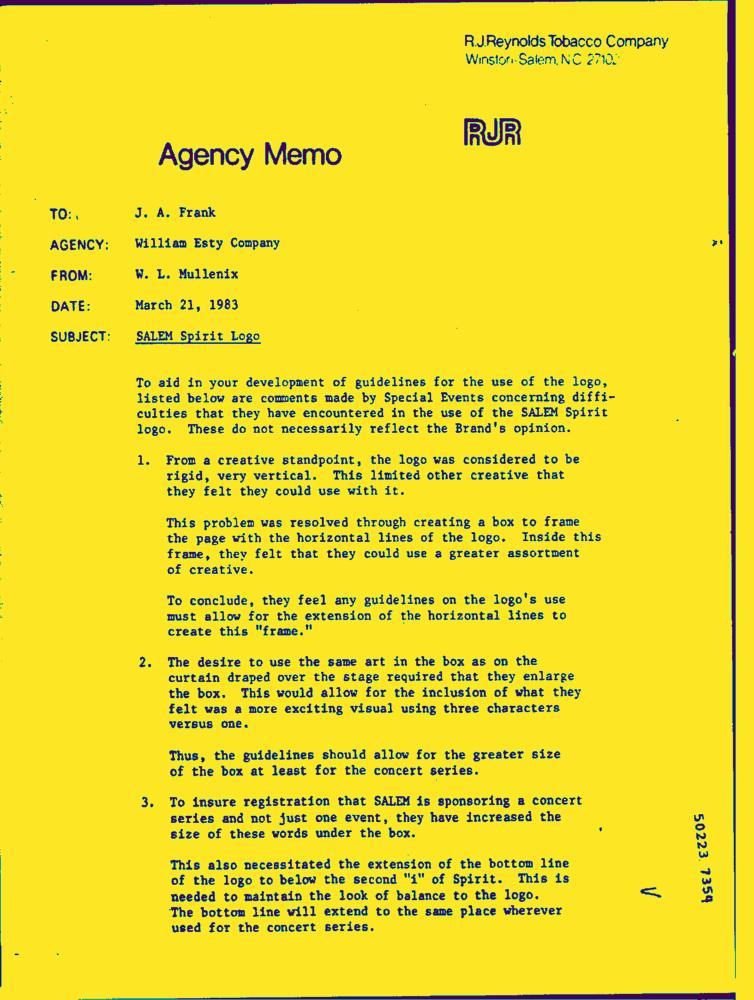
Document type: Letter-Doc